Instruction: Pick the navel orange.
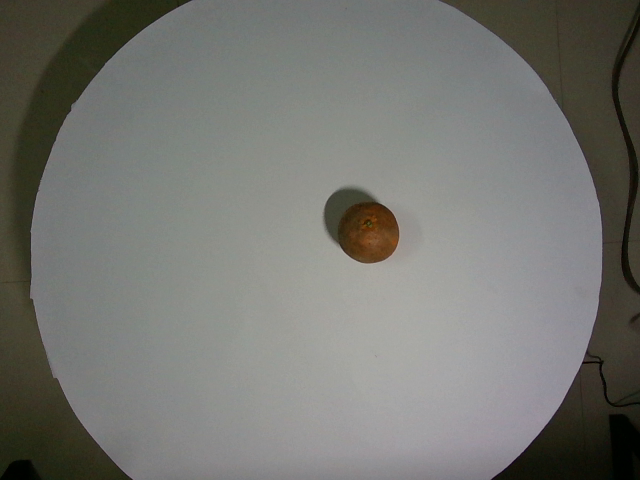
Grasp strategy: vertical